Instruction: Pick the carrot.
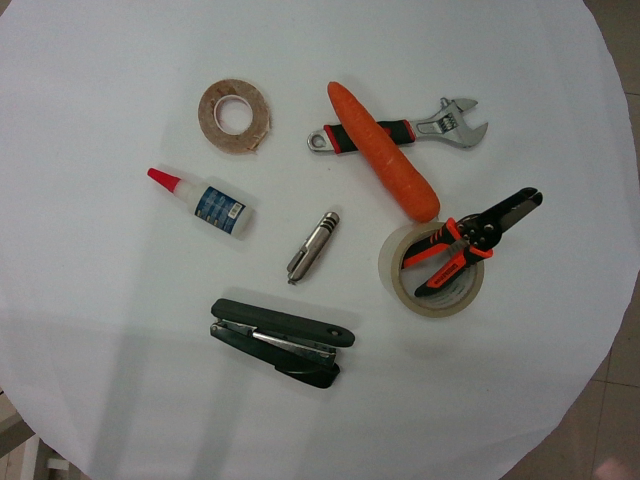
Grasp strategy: vertical